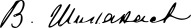
Signature of: vasil shinanov